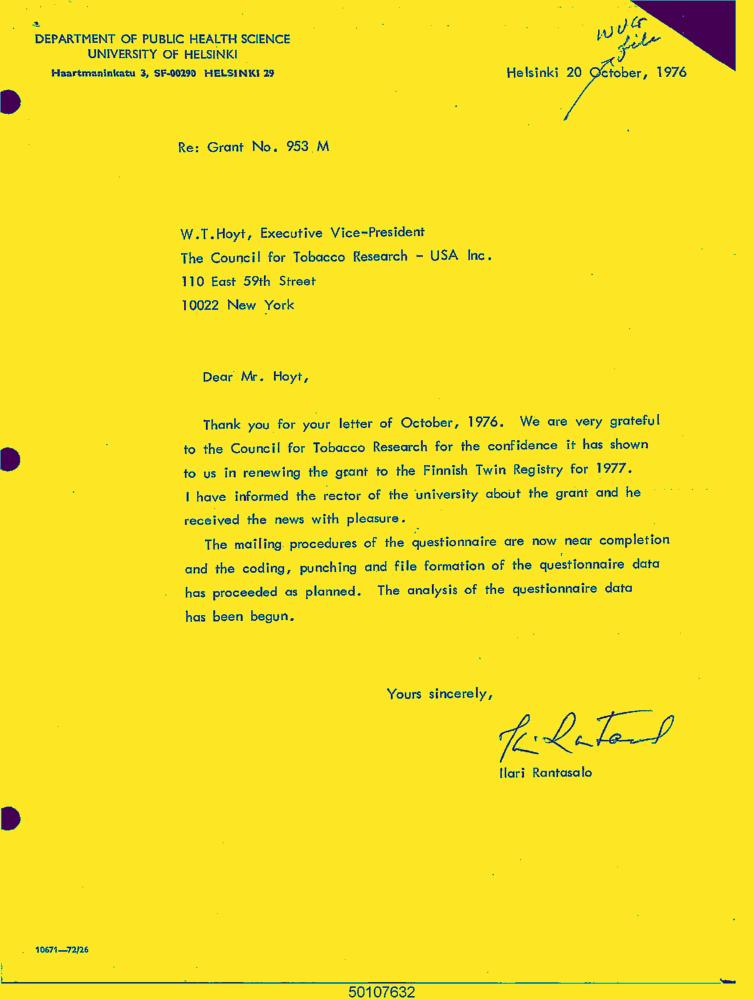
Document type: Letter-Doc